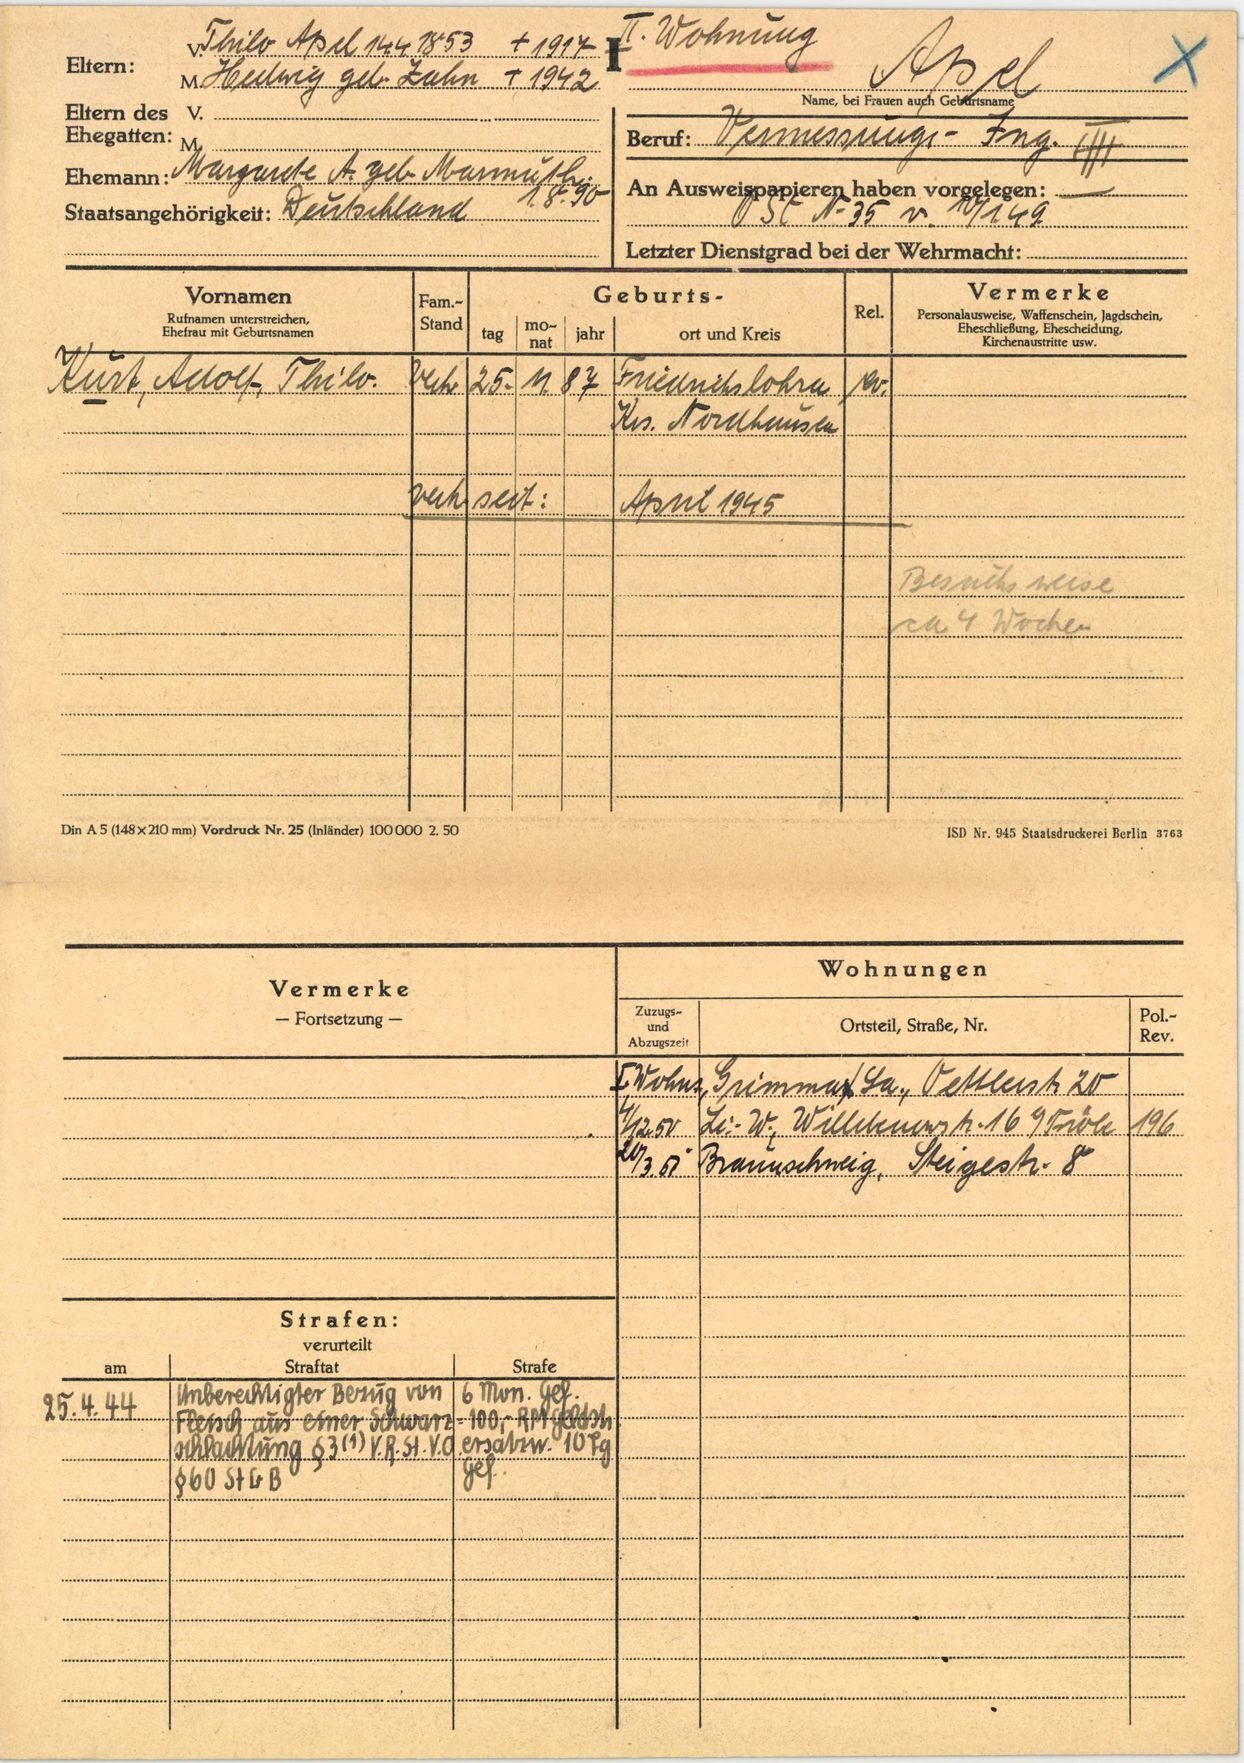
Apel